Question: What jurisdiction, city, or county is the document associated with?
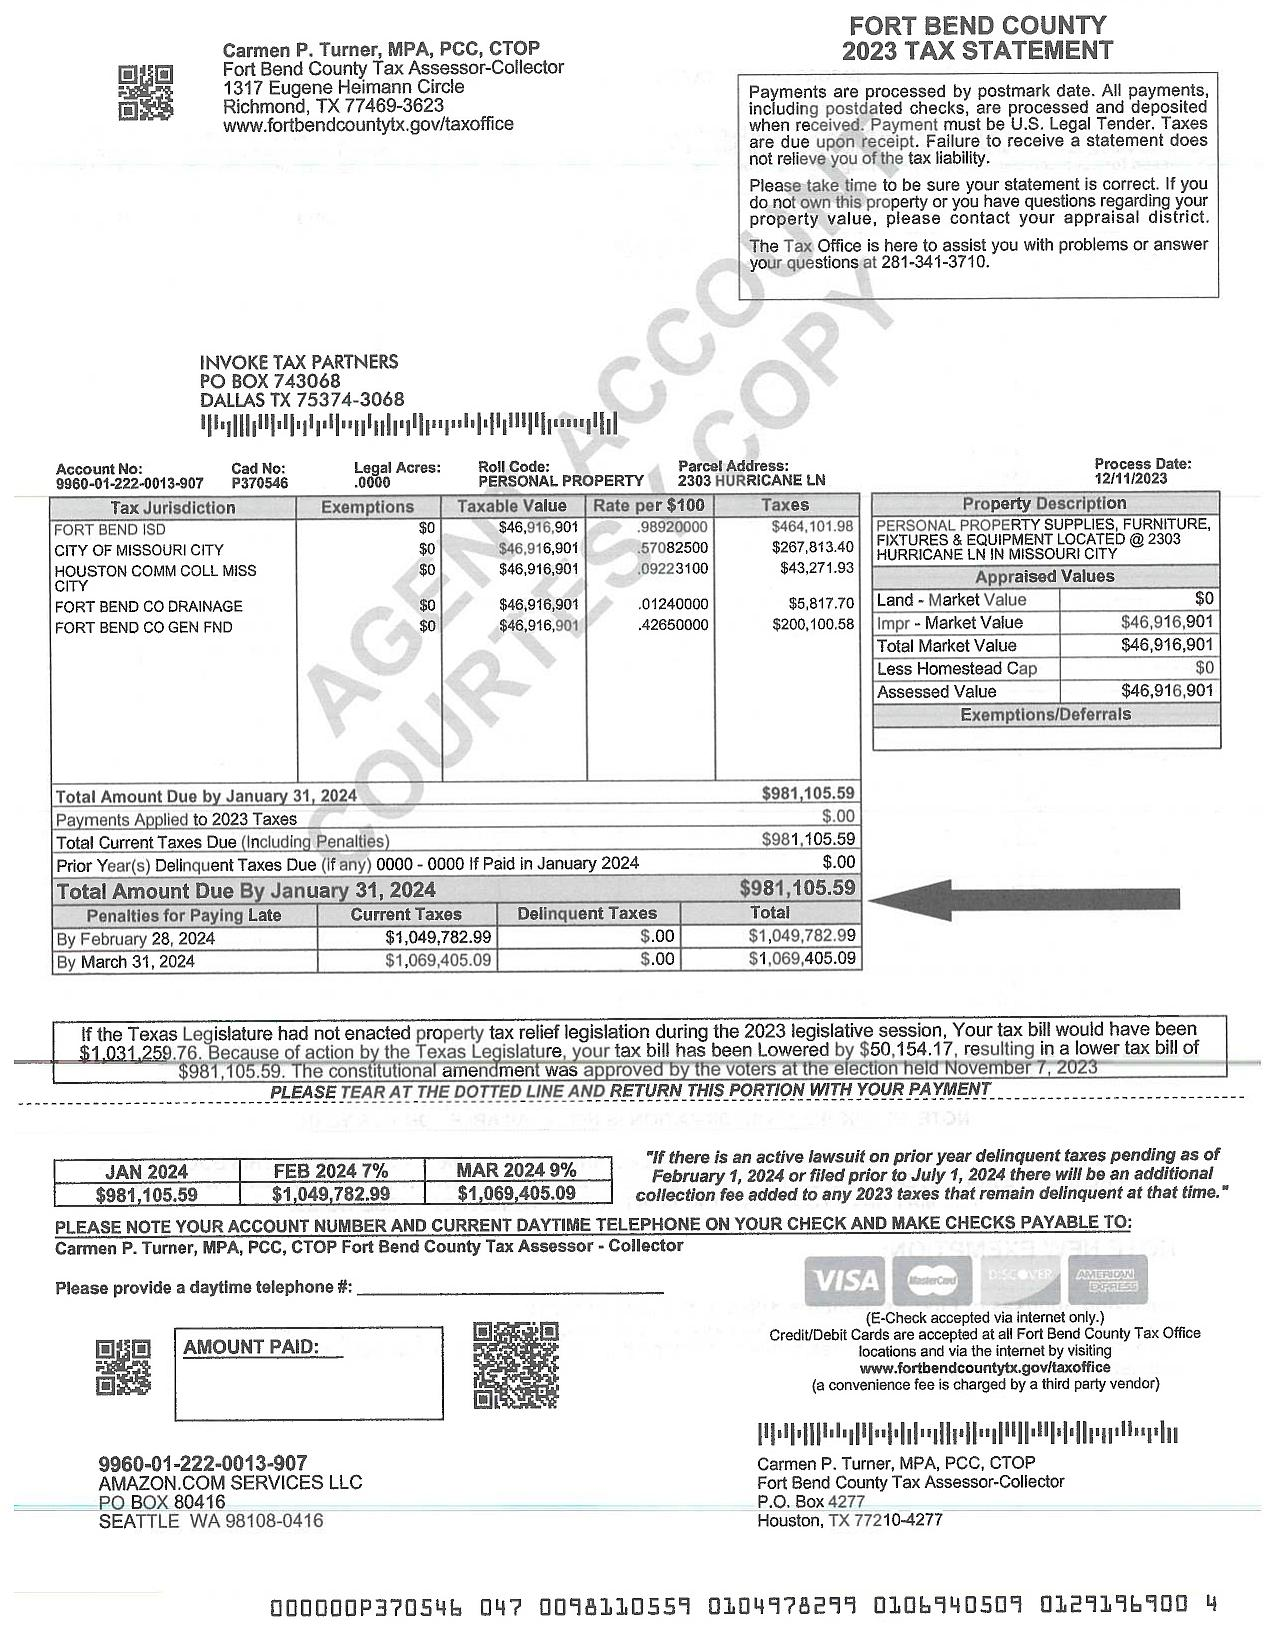
Answer: "Fort Bend County"